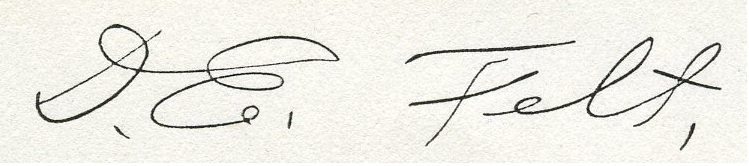
Signature of: dorr felt